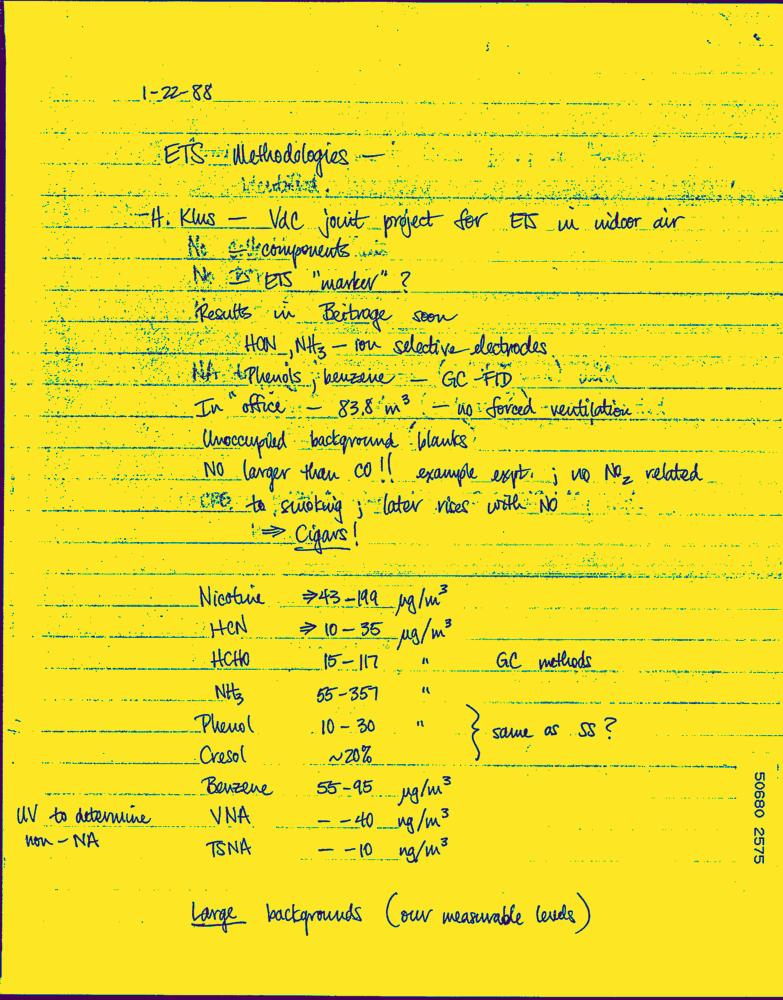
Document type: Hand-Written